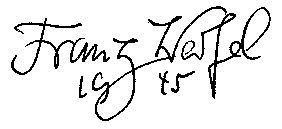
Signature of: franz werfel